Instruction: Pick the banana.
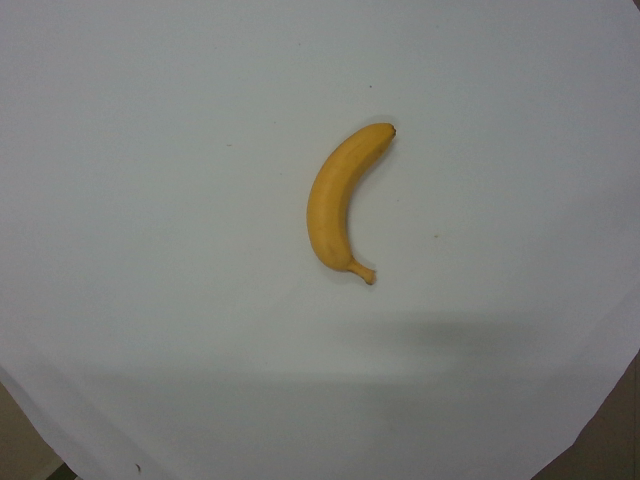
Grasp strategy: vertical